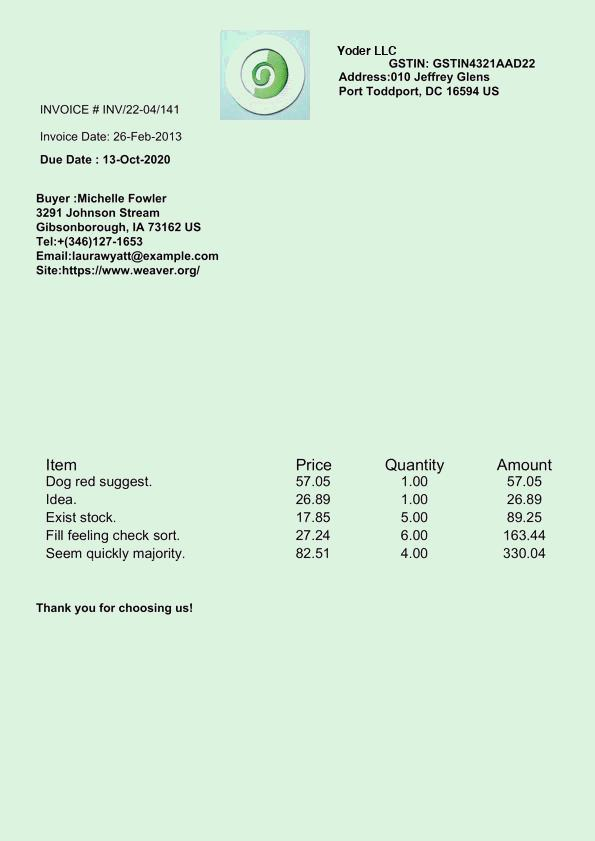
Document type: Invoice